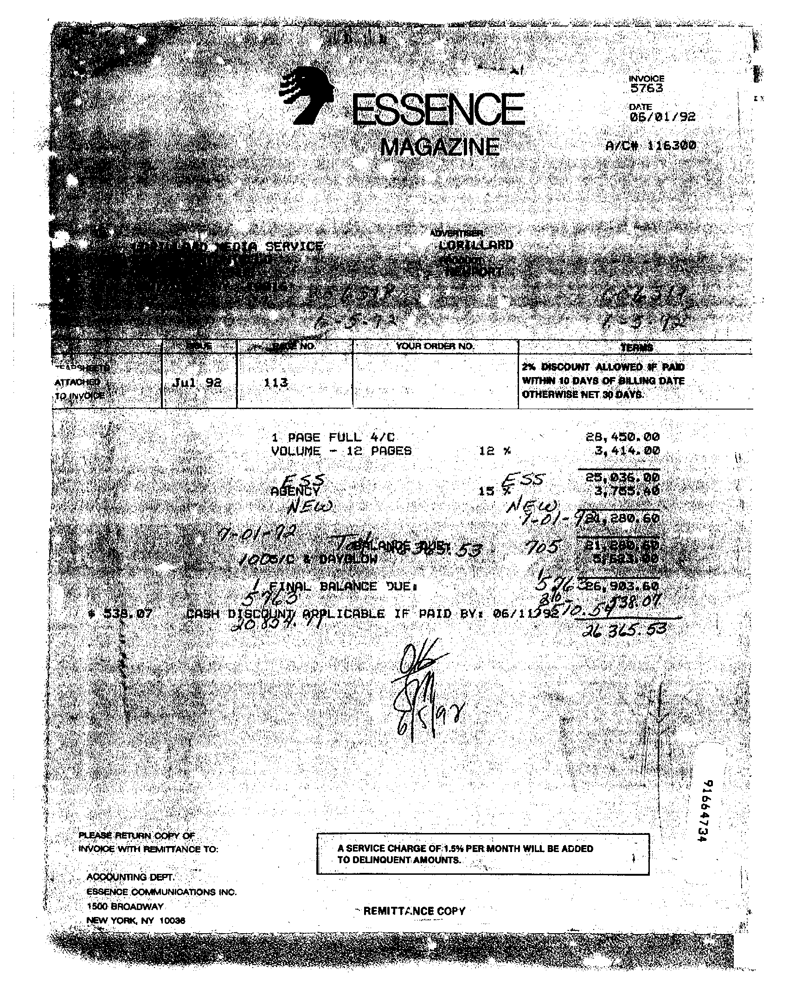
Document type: Invoice